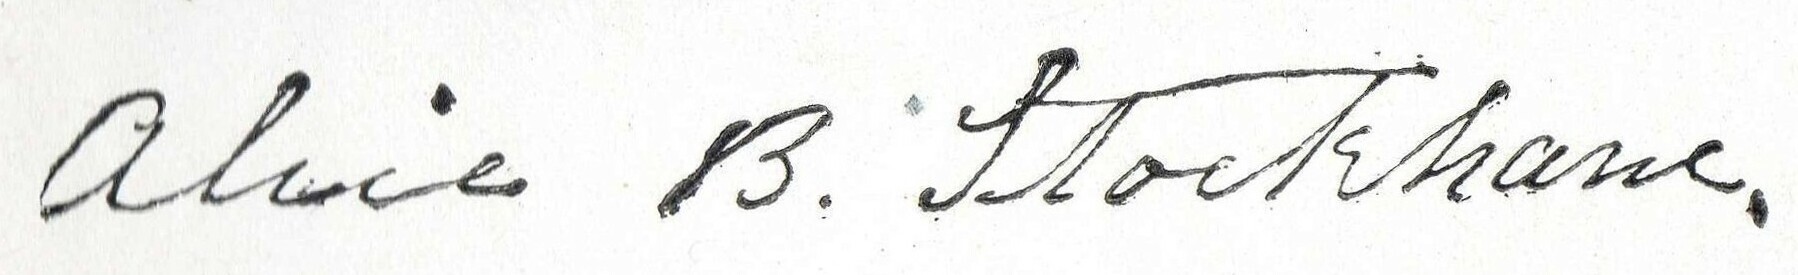
Signature of: alice bunker stockham